Question: What is the potential diagnosis?
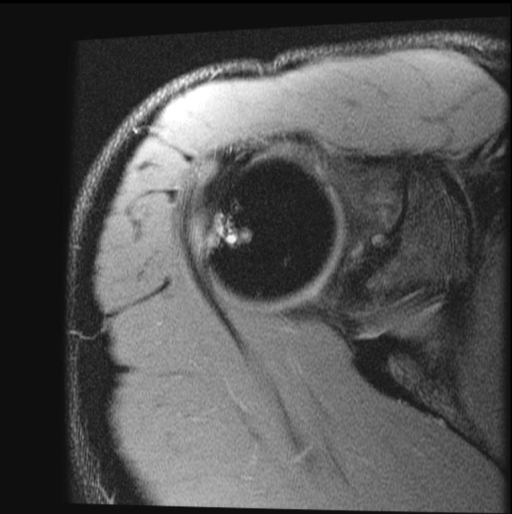
Answer: The possible diagnosis includes The findings are typical for Hill-Sach’s lesion..